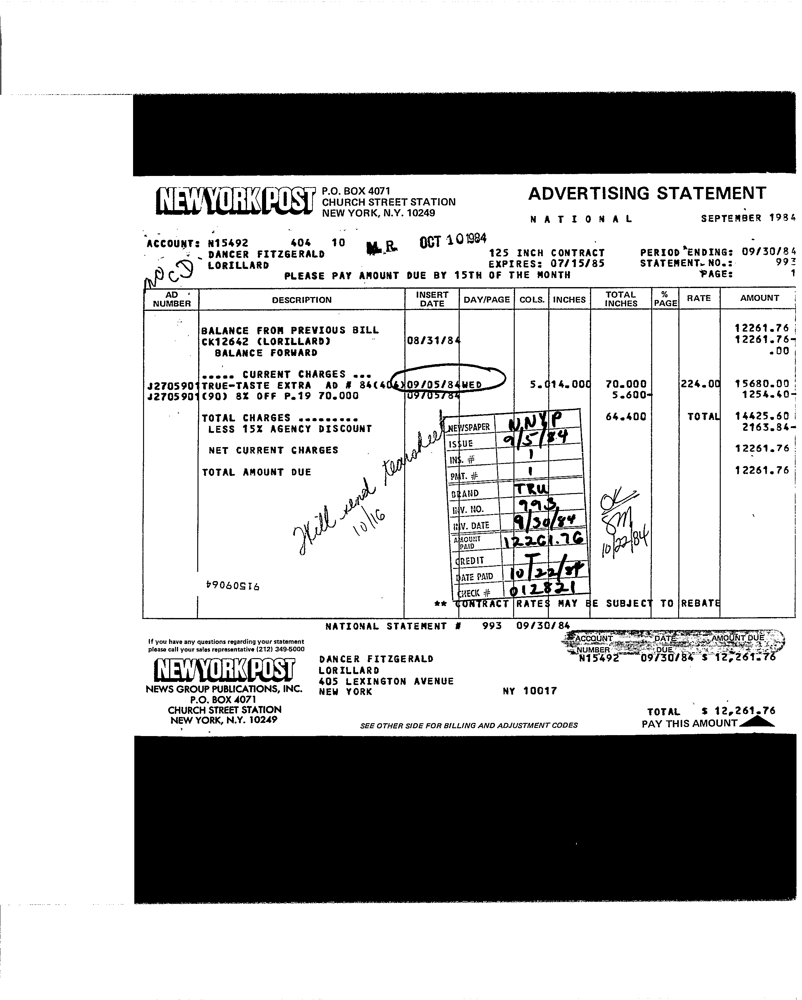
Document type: Invoice